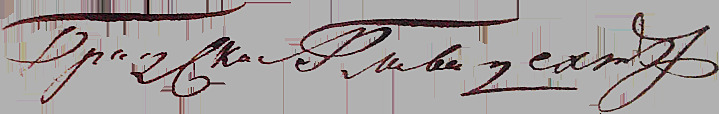
Signature of: parfenii dekhteriov